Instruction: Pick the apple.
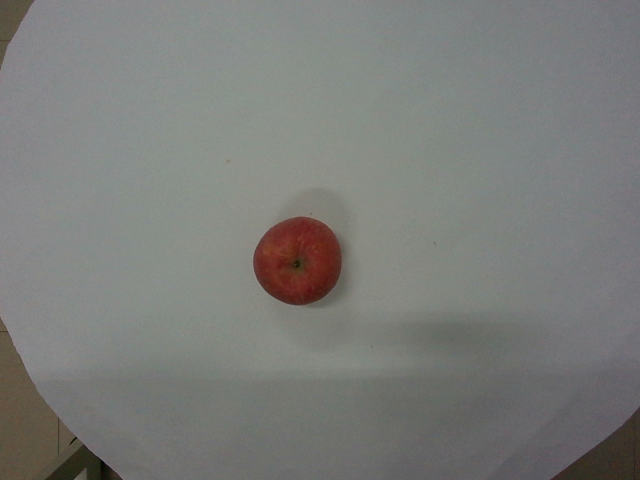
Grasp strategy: vertical